Question: What is the potential diagnosis?
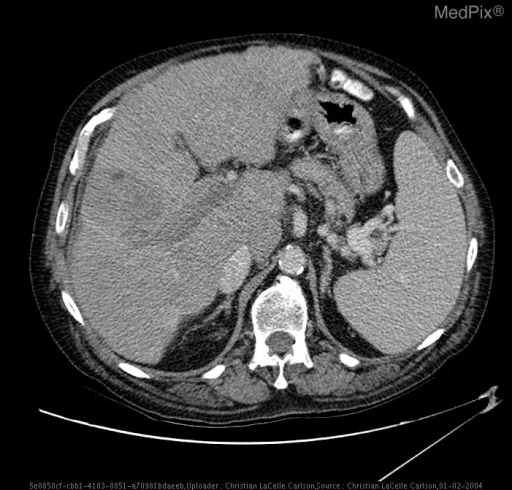
Answer: The possible diagnosis includes Idiopathic, portal vein invasion or compression by tumor, post operative (splenectomy, transplant), blood dyscrasias, coagulopathies, sepsis, pylephlebitis, pancreatitis, cholangitis, suppurative lymphadenitis, cirrhosis, and portal hypertention..